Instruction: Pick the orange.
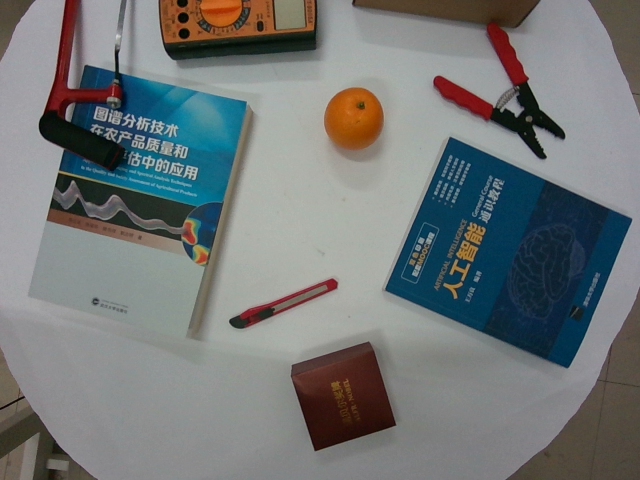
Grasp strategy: vertical